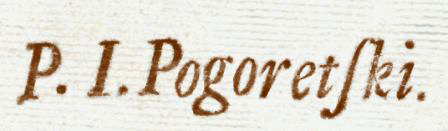
Signature of: petro pohoretskyi